Question: What was observed in the imaging?
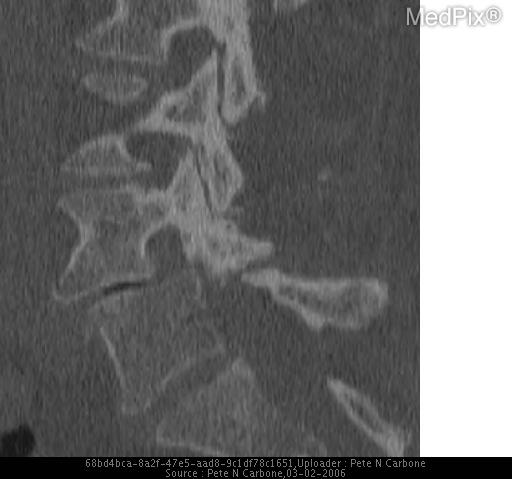
Answer: The imaging shows Lateral radiograph shows grade 2 anterior spondylolisthesis at the level of L4/L5 and osteoarthritic changes at the level of L5/S1 and L4/L5.  Sagittal CT shows grade 2 anterior spondylolisthesis at L4/L5.  Coronal CT show levo scoliosis of lumbosacral spine.  Axial CT shows vacuum disc phenomenon and osteoarthritic changes of the apophyseal joints and rotatory component. Reformatted sagittal CT of the lower lumbosacral spine with bone windows shows anterior displacement of L4 in relationship to L5 consistent with Grade II anterior spondylolisthesis of L4 in relationship to L5. Osteoarthritic changes of the apophyseal joints are also present..